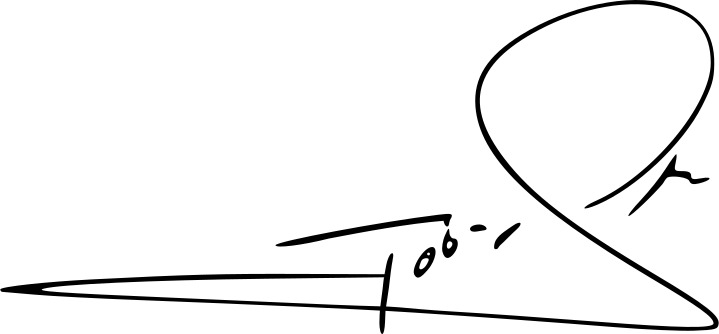
Signature of: patrice talon